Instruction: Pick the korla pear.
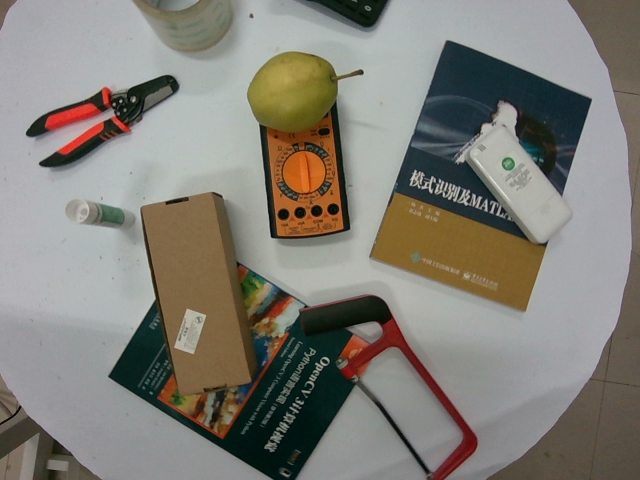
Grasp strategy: vertical